Question: In what way does the history help explain the case?
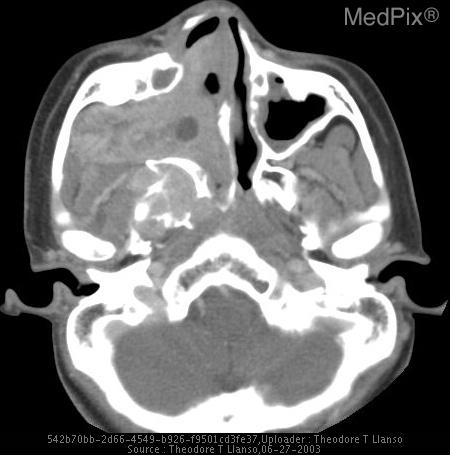
Answer: The patient's history of This young Pacific Island teenager presents with a recurrent right face mass. is key in understanding the case.